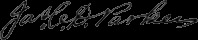
Signature of: james cutler dunn parker